Question: What jurisdiction, city, or county is the document associated with?
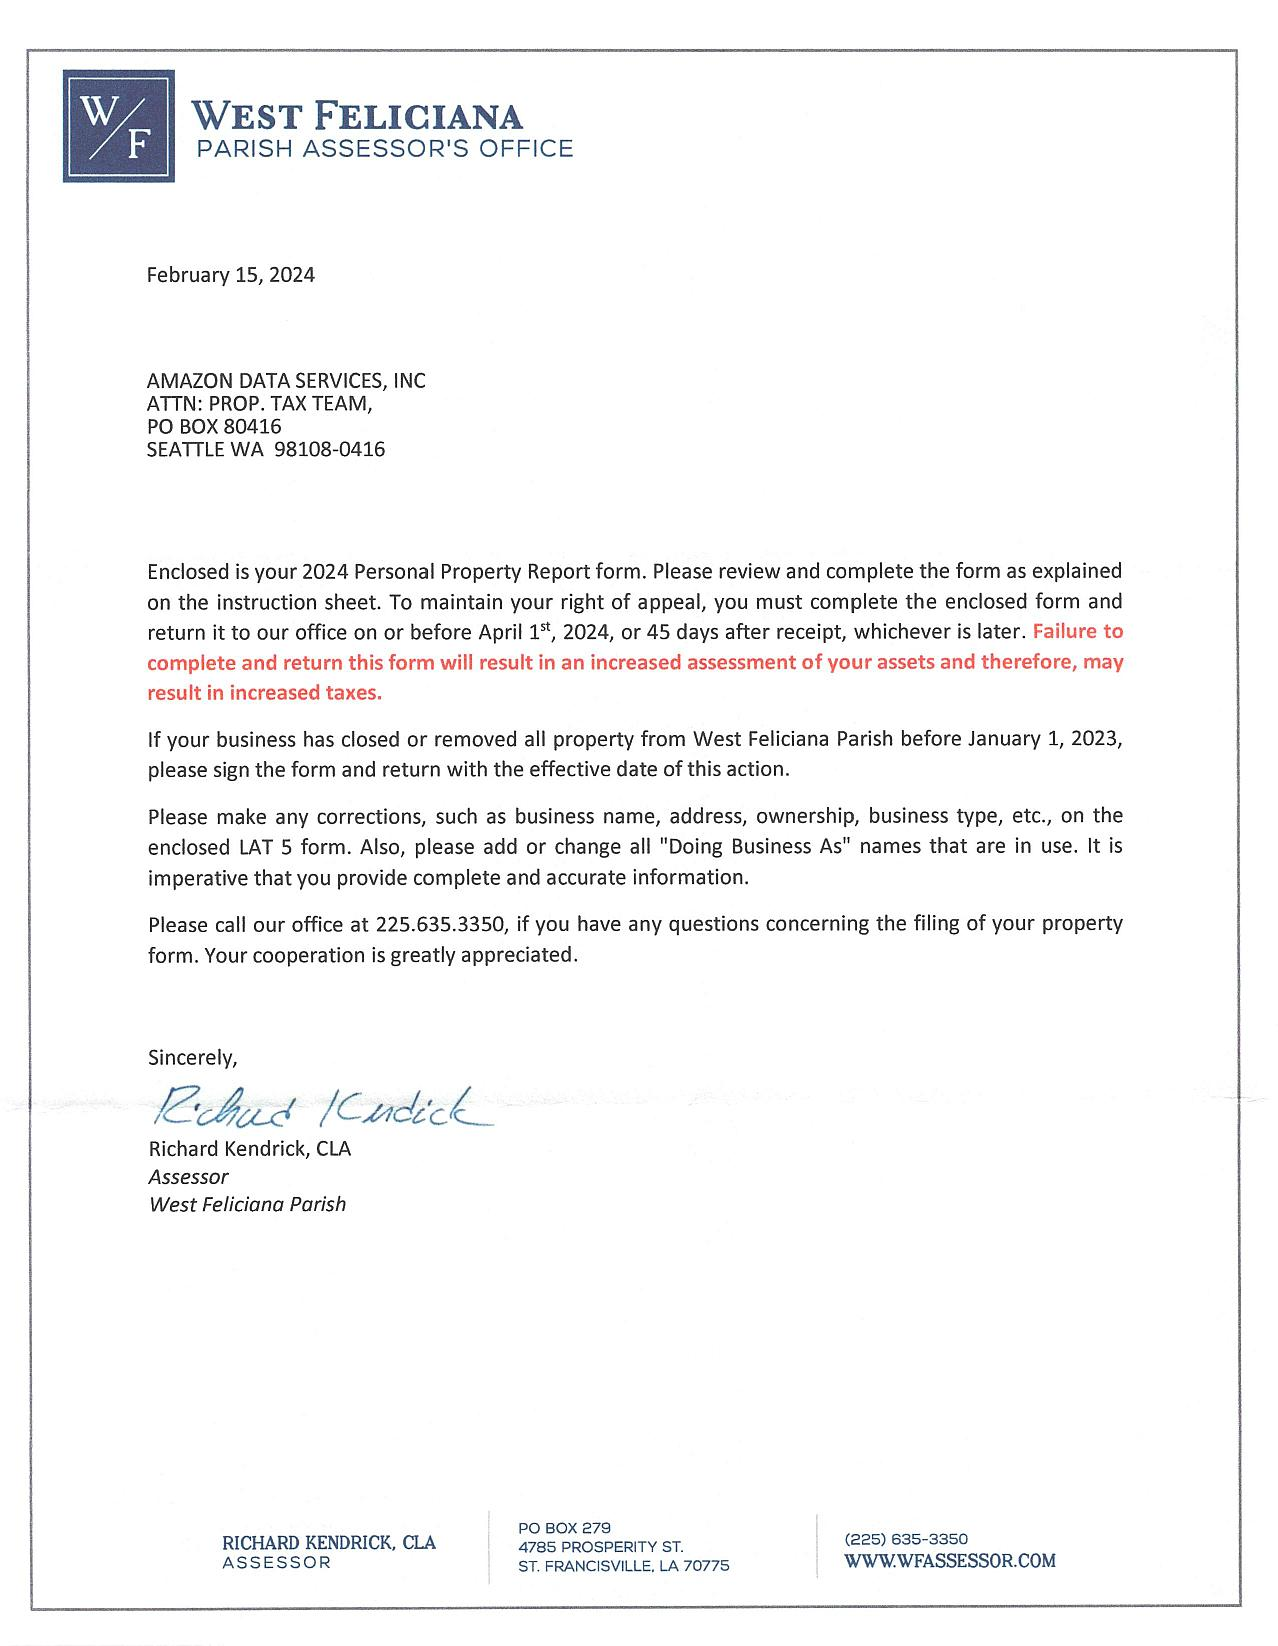
Answer: "West Feliciana Parish"